Question: Explain the disease:
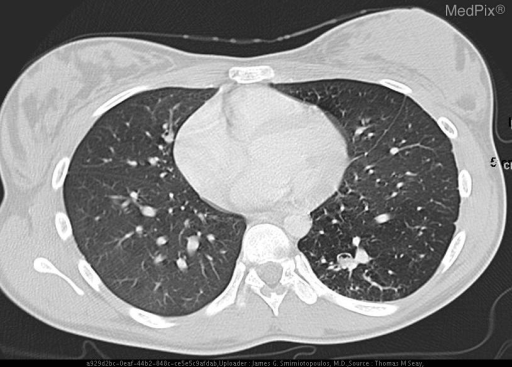
Answer: The disease is discussed as: Pulmonary sequestration is a congenital anomaly of the bronchopulmonary foregut in which there is a nonfunctional segment of lung. The blood supply is anomalous, arising from the systemic circulation (ie. the aorta or bronchial arteries ). By definition, there is no typical communication with the bronchial tree or with the pulmonary arteries. Intralobar and extralobar discrimination is based primarily upon venous drainage, and the presence of an independent pleural lining (as in the extralobar type). The intralobar variant drains to the pulmonary veins or left atrium, the extralobar type to the systemic venous system (the inferior vena cava or the azygous system). Both gain blood supply from the systemic arterial circulation, frequently from below the diaphragm, and identification of this confirms the diagnosis (although failure to identify the arterial supply does not exclude it).

In comparison, intralobar sequestrations usually become manifest during adolescence or adulthood, whereas extralobar sequestrations present at birth or soon thereafter (or may be suspected based upon prenatal ultrasonography). Intralobar sequestrations are three times more common with a male predominance, and a much lower incidence of associated anomalies (10% with associated skeletal, foregut, or diaphragmatic anomalies).  Extralobar sequestrations may have associated anomalies in up to 65% of patients, including diaphragmatic defects, pulmonary hypoplasia, bronchogenic cysts, and cardiac anomalies.  Intralobar sequestrations present with recurrent pneumonias, chronic cough, or dyspnea, or may be completely asymptomatic. Other complications of intralobar sequestrations include hemoptysis, and intrathoracic hemorrhage, and where there is marked vascular shunting, cardiac decompensation.  Extralobar sequestrations, presenting at birth or infancy, may manifest as cyanosis, respiratory distress, feeding difficulties, failure to thrive, and recurrent pneumonias. Both predominantly are located in the left base in 60-90%.  Treatment of both is resection.

==========================================
Animation showing origin of pulmonary vessel from descending thoracic aorta:
http://rad.usuhs.mil/medpix/multimedia_files/mv002.mpg